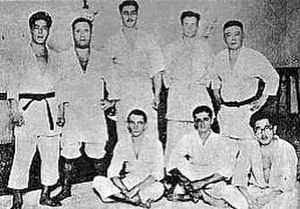
English: Mitsuyo Maeda with his first students in Brazil.